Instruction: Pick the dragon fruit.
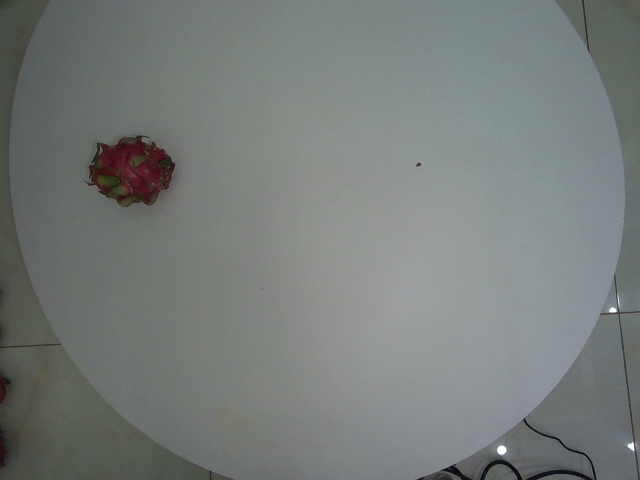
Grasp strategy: vertical